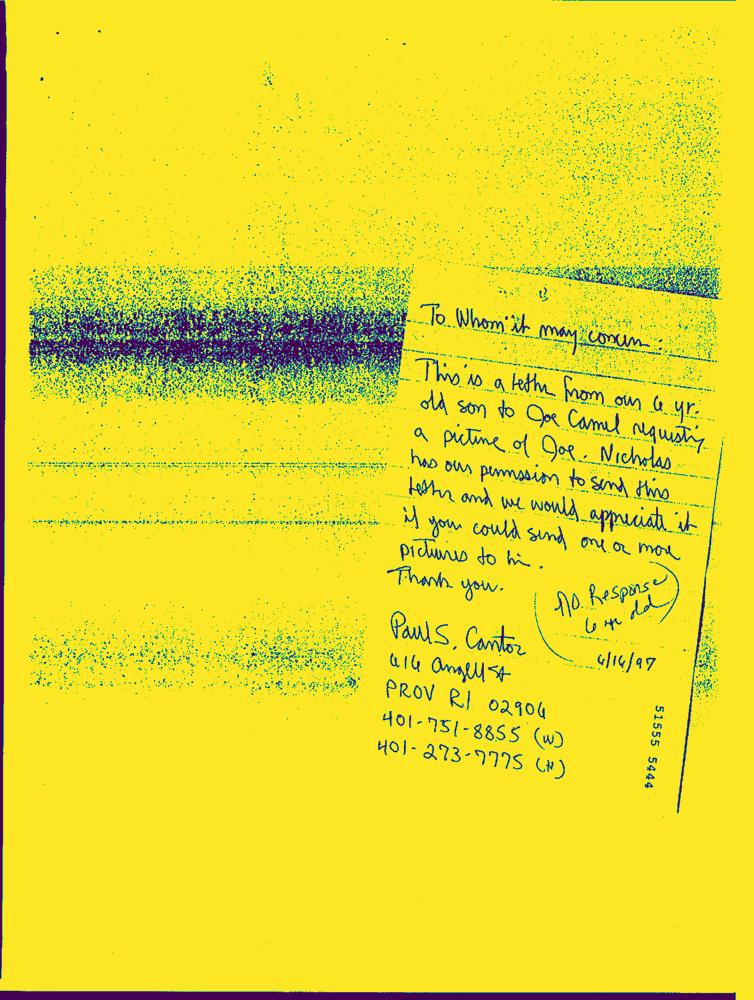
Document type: Hand-Written